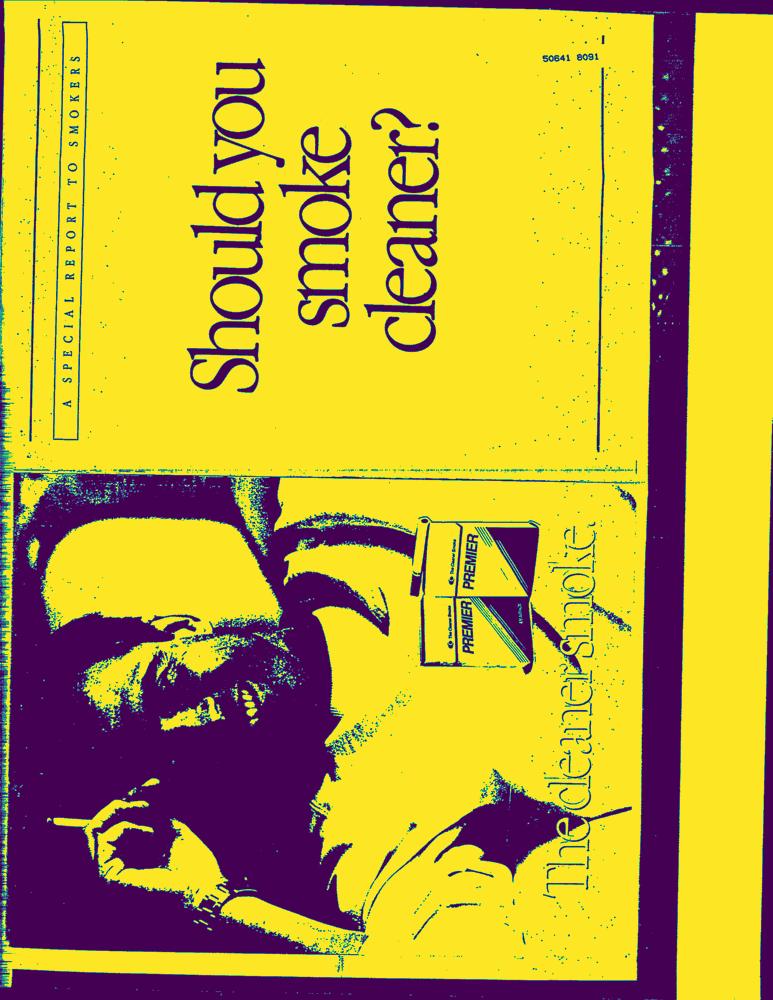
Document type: AD